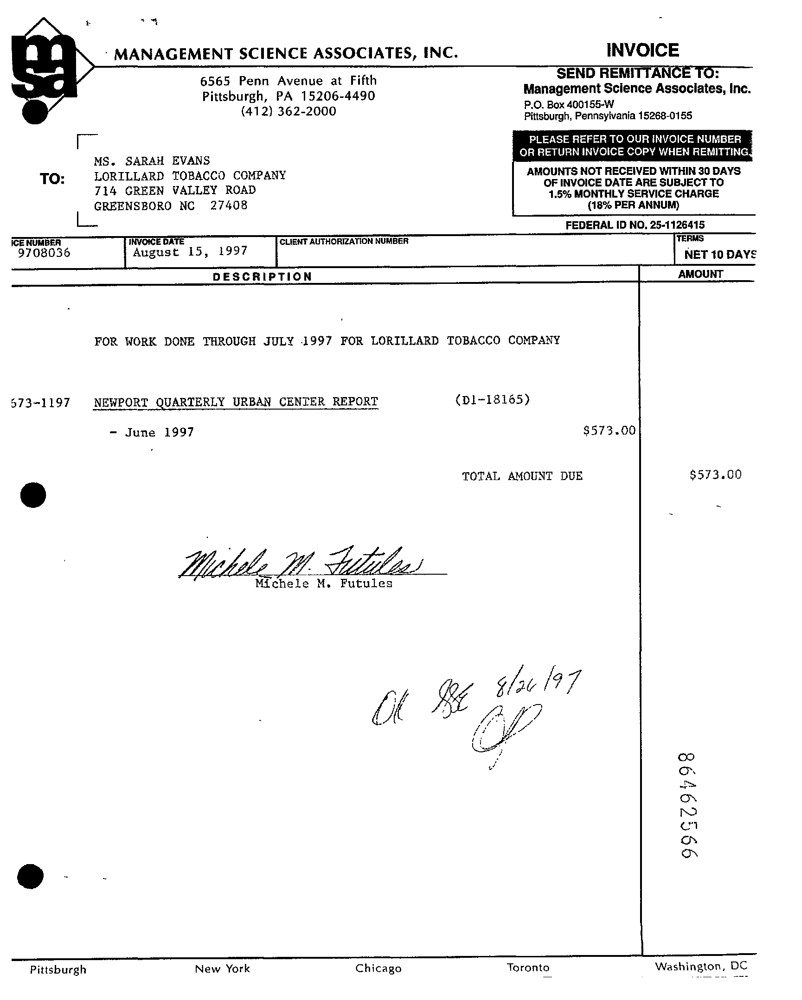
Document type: Invoice